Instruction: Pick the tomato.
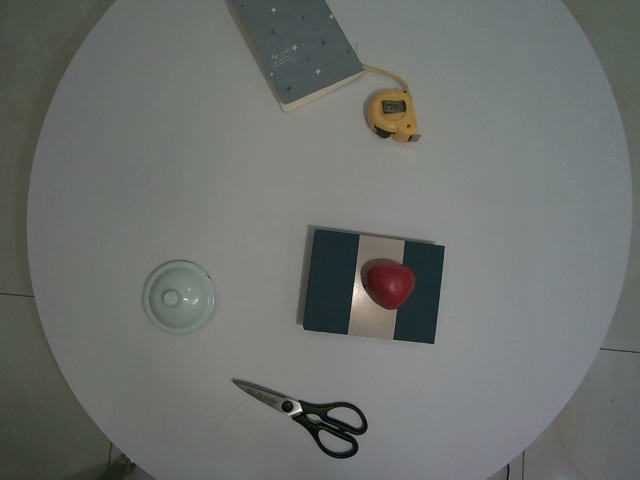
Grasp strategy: vertical